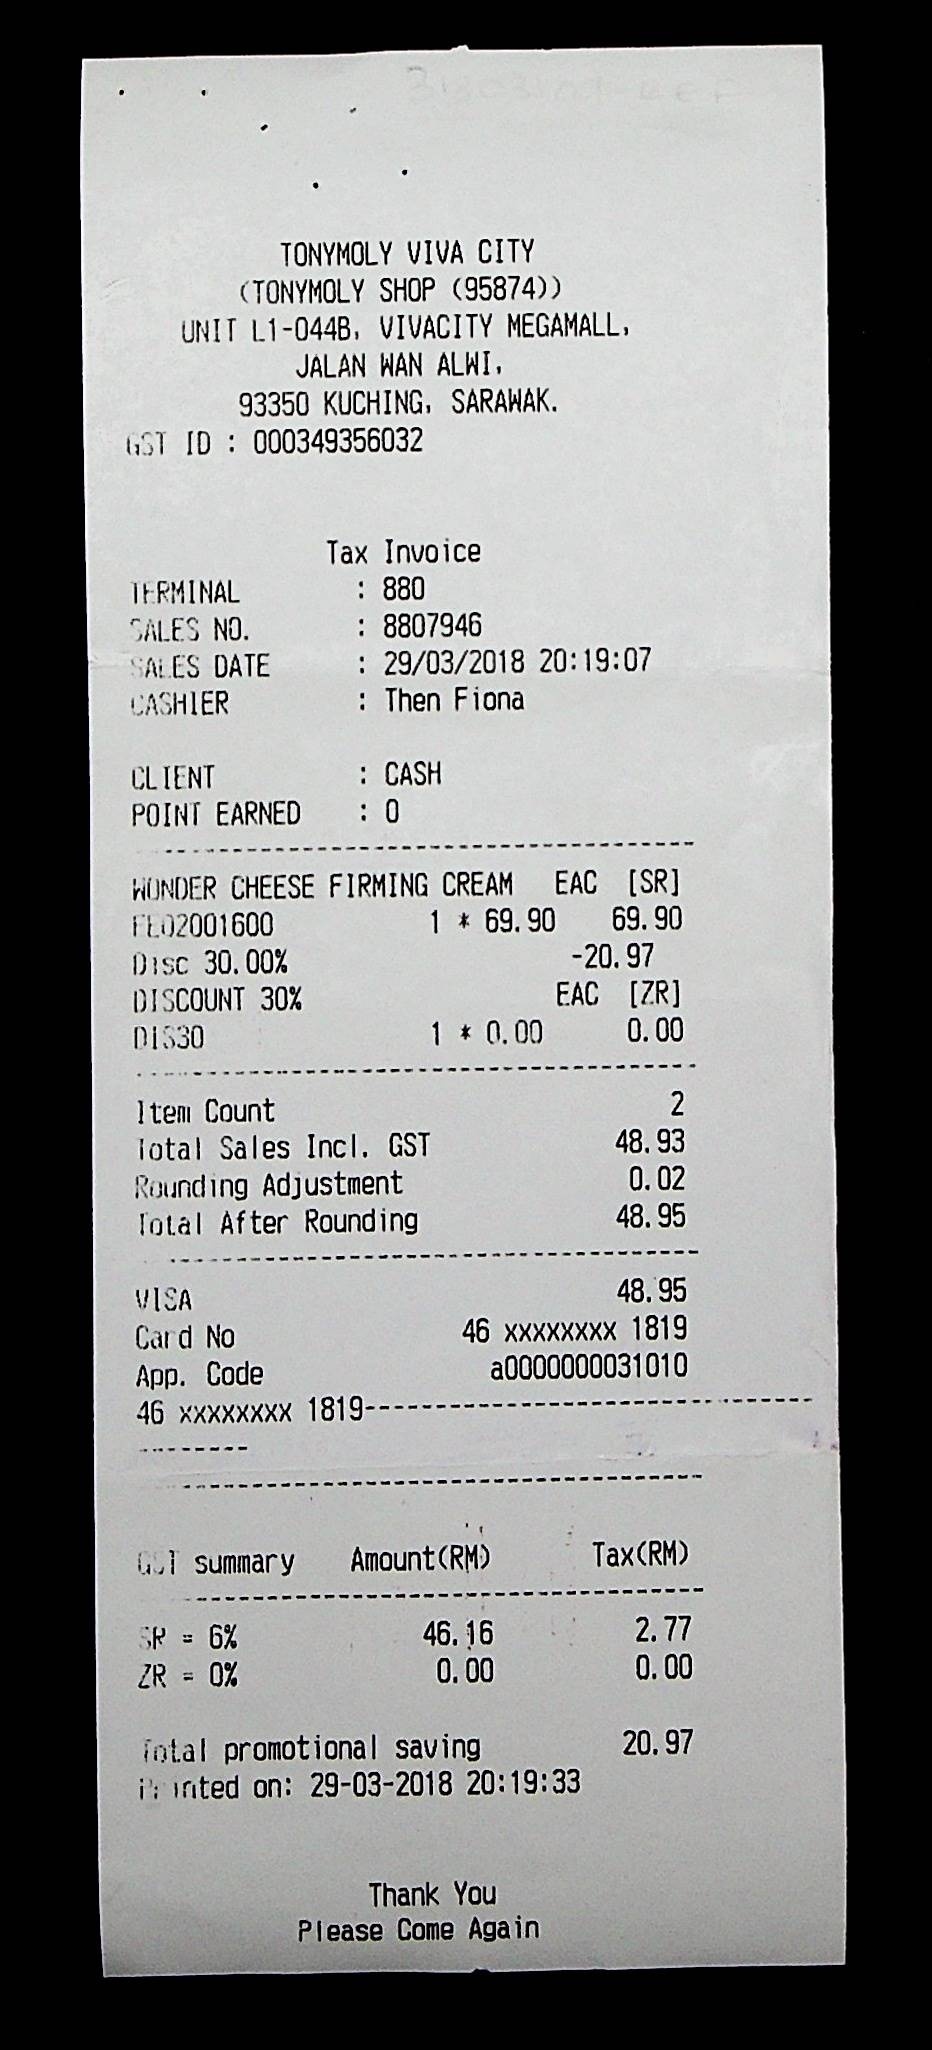
TONYMOLY VIVA CITY
(TONYMOLY SHOP (95874))
UNIT L1-044B, VIVACITY MEGAMALL,
JALAN WAN ALWI,
93350 KUCHING, SARAWAK.
GST ID : 000349356032
TAX INVOICE
TERMINAL
: 880
SALES NO.
: 8807946
SALES DATE
: 29/03/2018 20:19:07
CASHIER
: THEN FIONA
CLIENT
: CASH
POINT EARNED
: 0
WONDER CHEESE FIRMING CREAM
EAC
[SR]
FE02001600
1 * 69.90
69.90
DISC 30.00%
-20.97
DISCOUNT 30%
EAC
[ZR]
DIS30
1 * 0.00
0.00
ITEM COUNT
2
TOTAL SALES INCL. GST
48.93
ROUNDING ADJUSTMENT
0.02
TOTAL AFTER ROUNDING
48.95
VISA
48.95
CARD NO
46 XXXXXXXX 1819
APP. CODE
A0000000031010
46 XXXXXXXX 1819
GST SUMMARY
AMOUNT(RM)
TAX(RM)
SR = 6%
46.16
2.77
ZR = 0%
0.00
0.00
TOTAL PROMOTIONAL SAVING
20.97
PRINTED ON: 29-03/2018 20:19:33
THANK YOU
PLEASE COME AGAIN